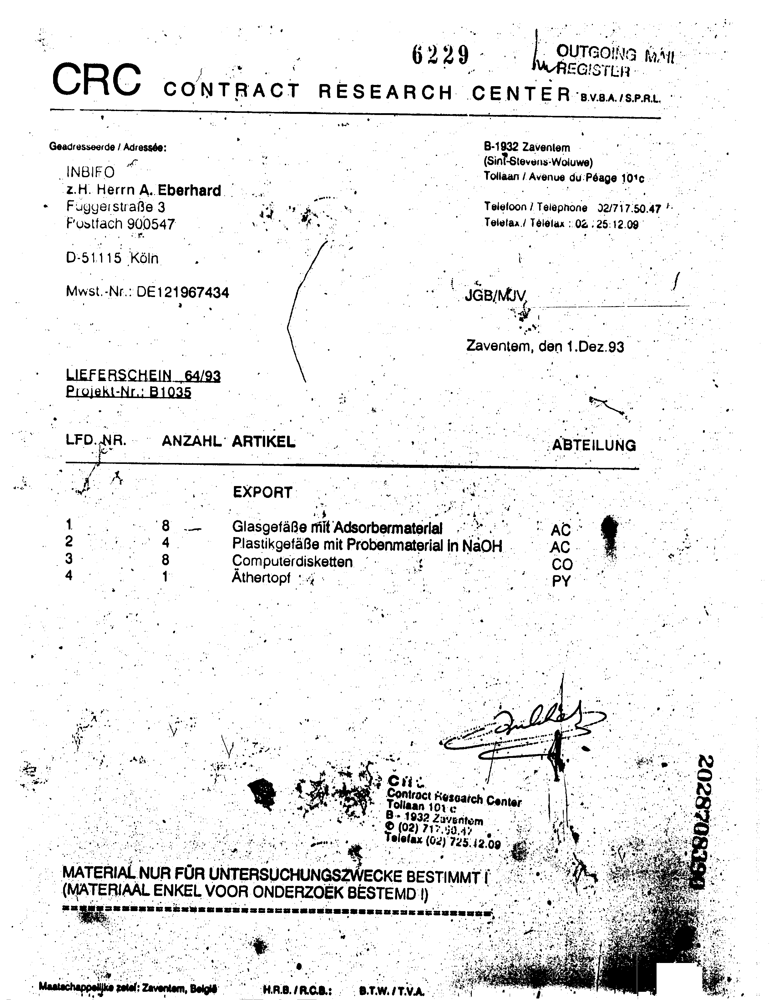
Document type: Invoice